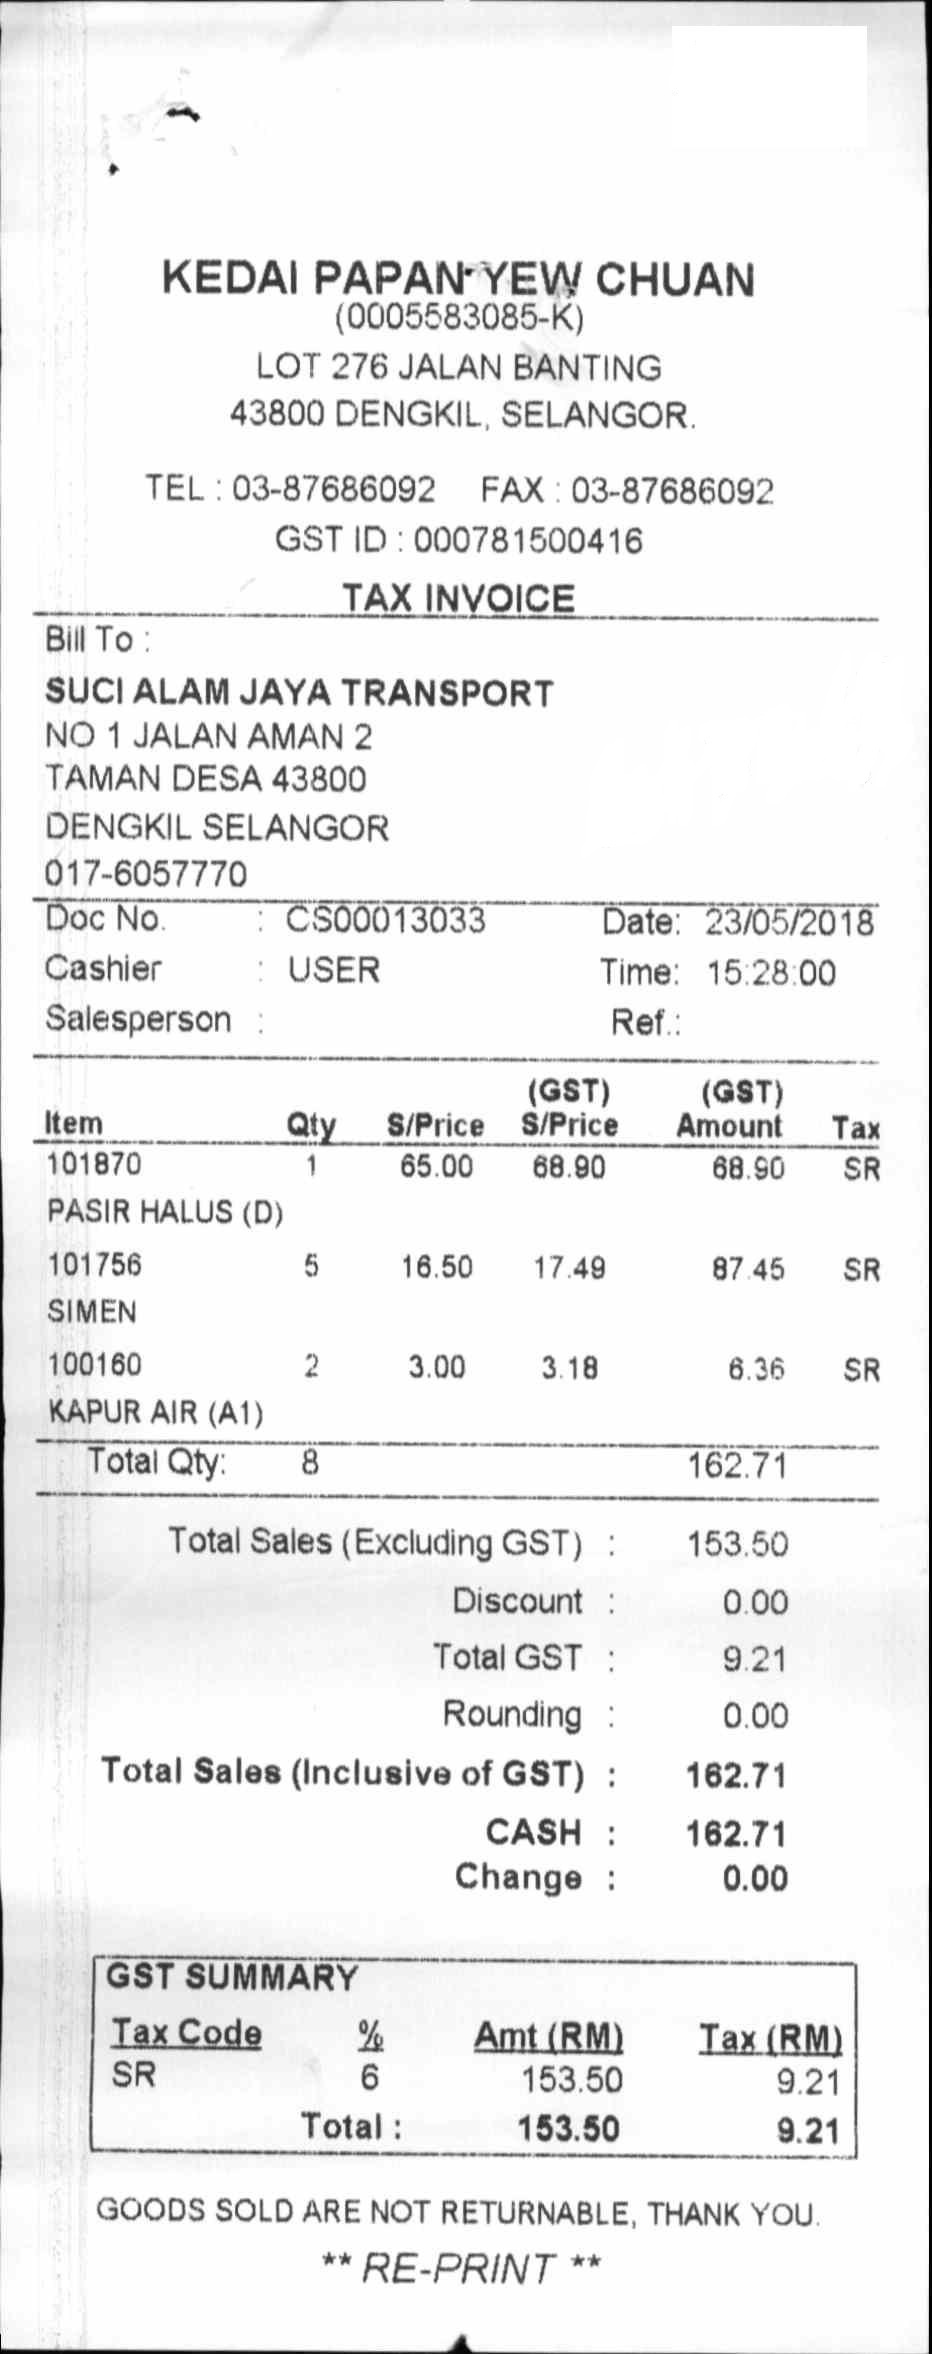
KEDAI PAPAN YEW CHUAN
(0005583085-K)
LOT 276 JALAN BANTING
43800 DENGKIL, SELANGOR.
TEL : 03-87686092
FAX : 03-87686092
GST ID : 000781500416
TAX INVOICE
BILL TO :
SUCI ALAM JAYA TRANSPORT
NO 1 JALAN AMAN 2
TAMAN DESA 43800
DENGKIL SELANGOR
017-6057770
DOC NO.
:
CS00013033
DATE: 23/05/2018
CASHIER
:
USER
TIME: 15:28:00
SALESPERSON
:
REF.:
ITEM
QTY
S/PRICE
(GST)
(GST)
S/PRICE
AMOUNT
TAX
101870
PASIR HALUS (D)
1
65.00
68.90
68.90
SR
101756
SIMEN
5
16.50
17.49
87.45
SR
100160
2
3.00
3.18
6.36
SR
KAPUR AIR (A1)
TOTAL QTY:
8
162.71
TOTAL SALES (EXCLUDING GST)
:
153.50
DISCOUNT
:
0.00
TOTAL GST
:
9.21
ROUNDING
:
0.00
TOTAL SALES (INCLUSIVE OF GST)
:
162.71
CASH
:
162.71
CHANGE
:
0.00
GST SUMMARY
TAX CODE
SR
%
6
AMT (RM)
153.50
TAX (RM)
9.21
TOTAL :
153.50
9.21
GOODS SOLD ARE NOT RETURNABLE, THANK YOU.
** RE-PRINT **